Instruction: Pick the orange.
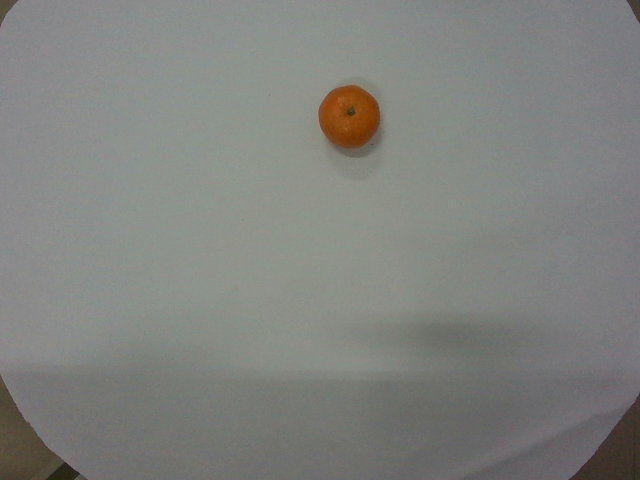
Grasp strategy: vertical